Question: What was observed in the imaging?
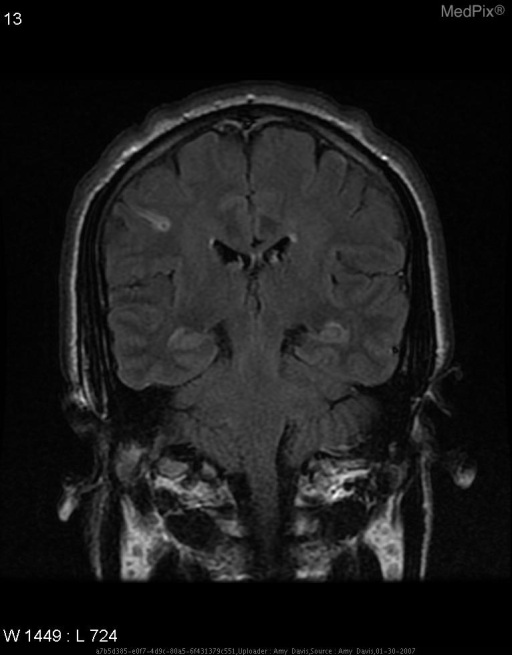
Answer: The imaging shows Multiplanar, multi-sequence MRI of brain without IV contrast.  Time-of-flight and contrast enhanced MRA of neck and intracranial vasculature with 3D reconstructions.
    - several small areas of restricted diffusion, two in the right temporal lobe and two in right posterior frontal lobe.  Areas have a small amount of associated T2 hyperintensity, most consistent with acute to subacute infarctions. Right frontal lobe lesions are gyroform.

DWI shows area of hyperintensity in right cerebral hemisphere

No evidence of hemodynamically significant stenosis in the common carotids. Increased signal intensity in R cerebral hemisphere..